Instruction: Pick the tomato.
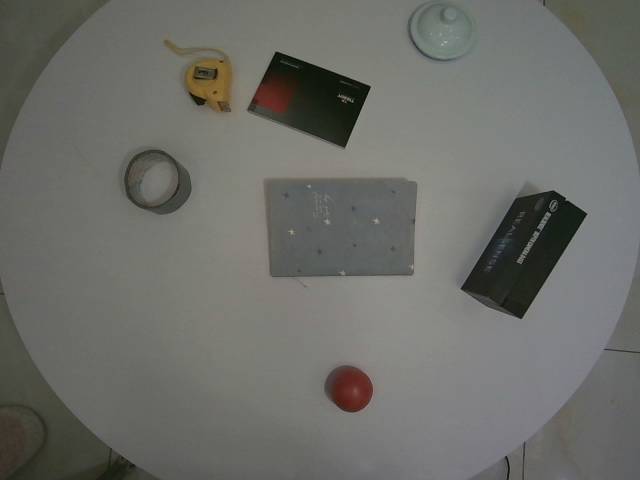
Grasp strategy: vertical